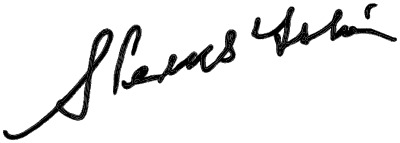
Signature of: istván sterbetz